Question: What type of tax is indicated in the document, personal property or real estate?
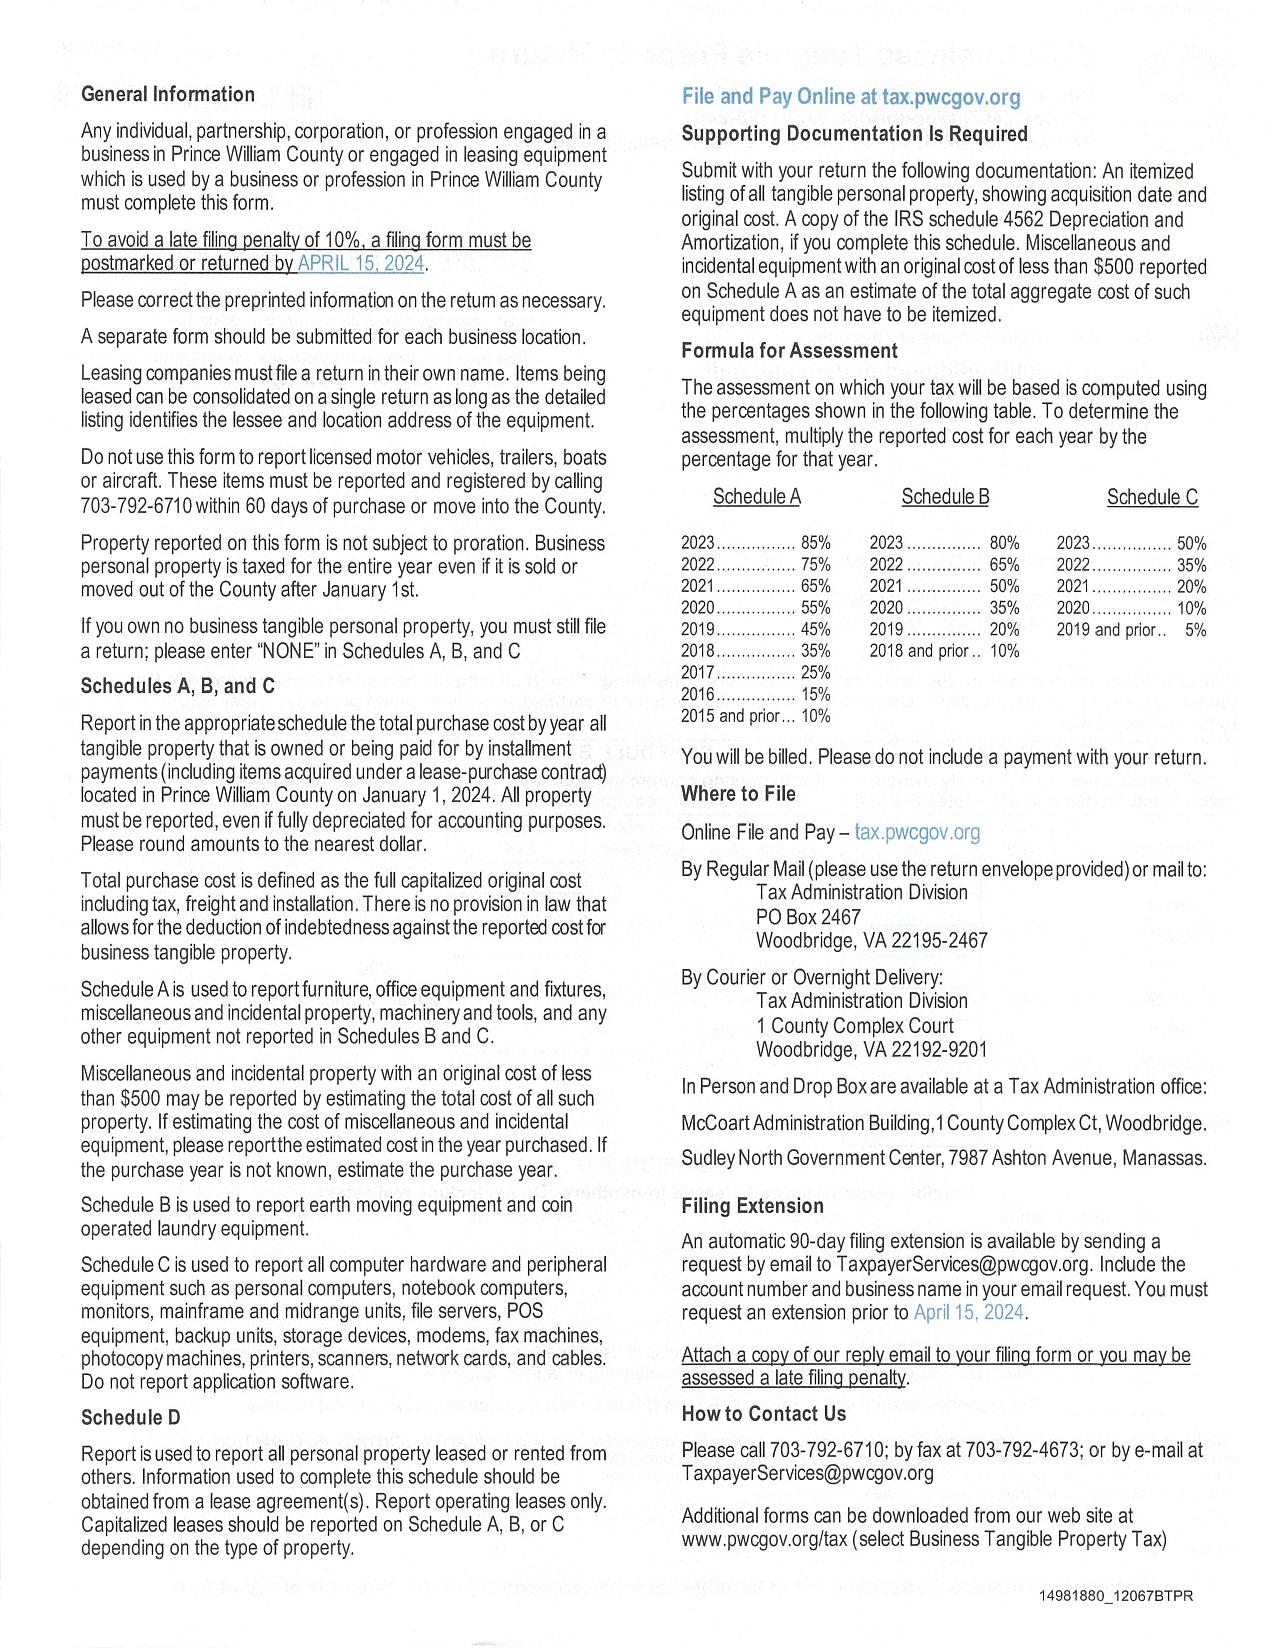
Answer: "Personal Property Tax"